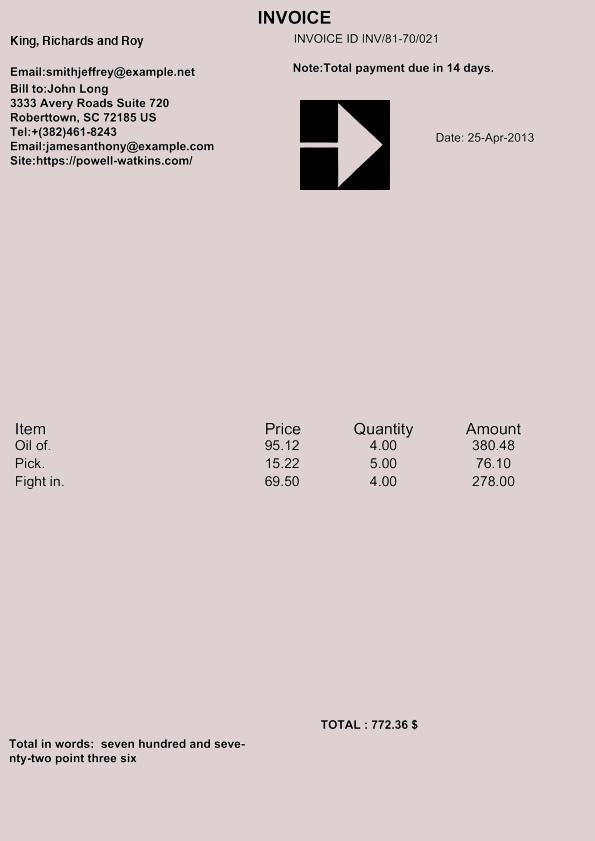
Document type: Invoice